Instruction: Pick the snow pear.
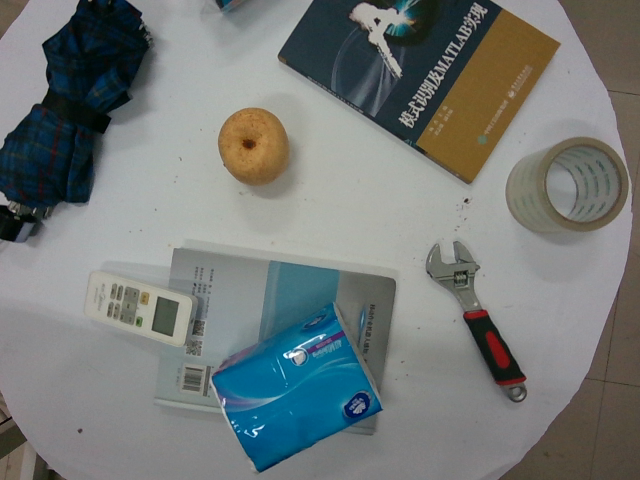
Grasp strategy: vertical